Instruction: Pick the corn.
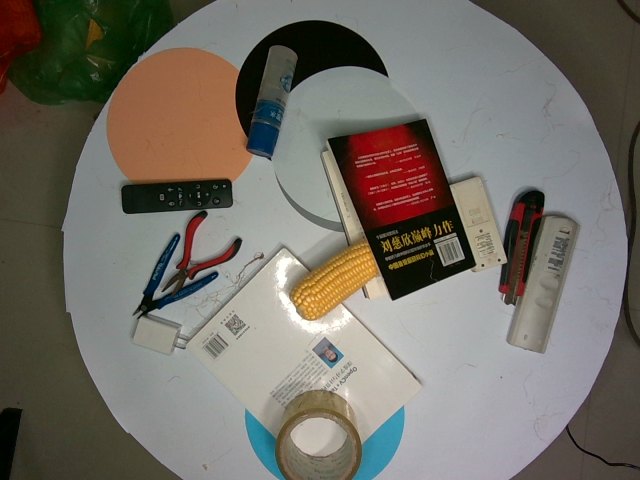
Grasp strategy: vertical